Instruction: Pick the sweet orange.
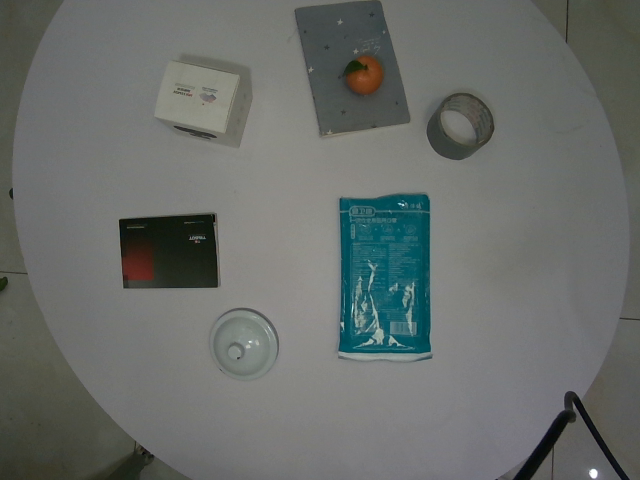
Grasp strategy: vertical